Question: Explain the disease:
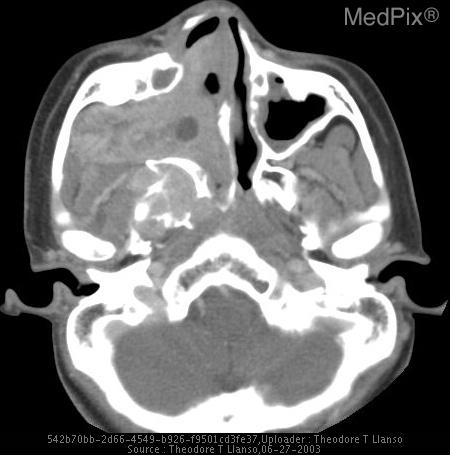
Answer: The disease is discussed as: Juvenile Nasopharyngeal Angiofibroma (JNA) is a beign, non-epithelial tumor that originates near the sphenopalatine foramen.  This causes widening at this foramen and can remodel the posterior maxillary sinus wall.  The tumor invades the pterygopalatine fossa and then generally deforms the posterior wall of the maxillary sinus.  This case is a bit unusual since the bone is destroyed rather than remodeled, a sign of longstanding or aggressive JNA.   This destruction causes detatchment of the pterygoid plate from the body of the sphenoid bone.  Once the tumor gains access to the pterygopalatine fossa, it can then extend via the inferior and superior orbital fissure, into the orbit and from there into the middle cranial fossa via the supraorbital foramen.